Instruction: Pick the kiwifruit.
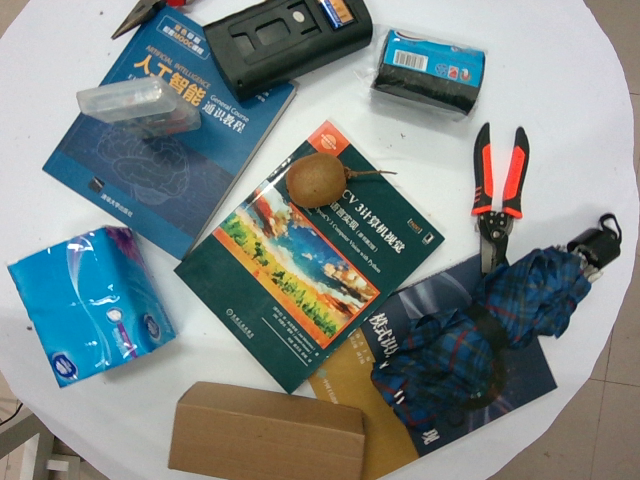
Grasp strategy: vertical